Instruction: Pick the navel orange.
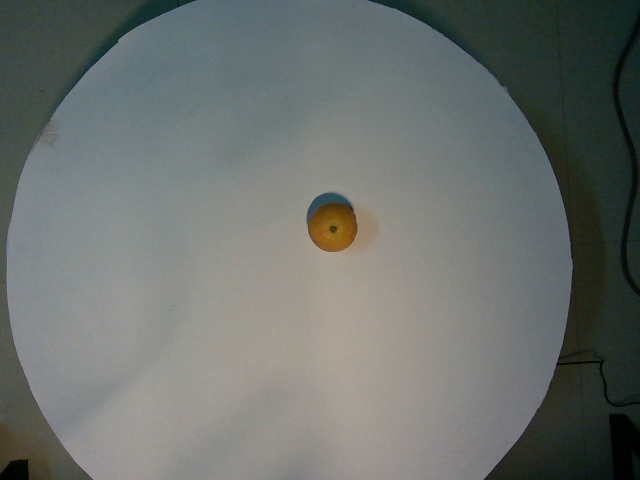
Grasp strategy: vertical